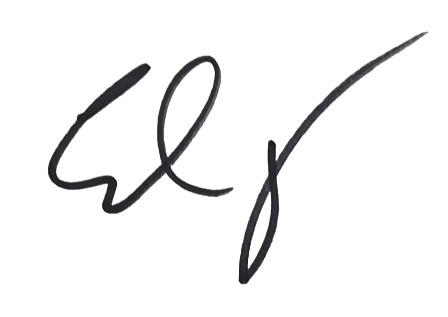
Signature of: edward wong